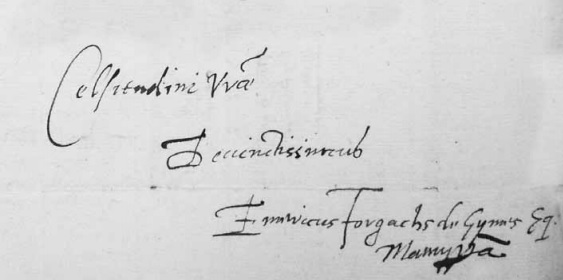
Signature of: imre forgách